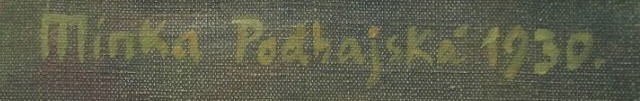
Signature of: minka podhajská